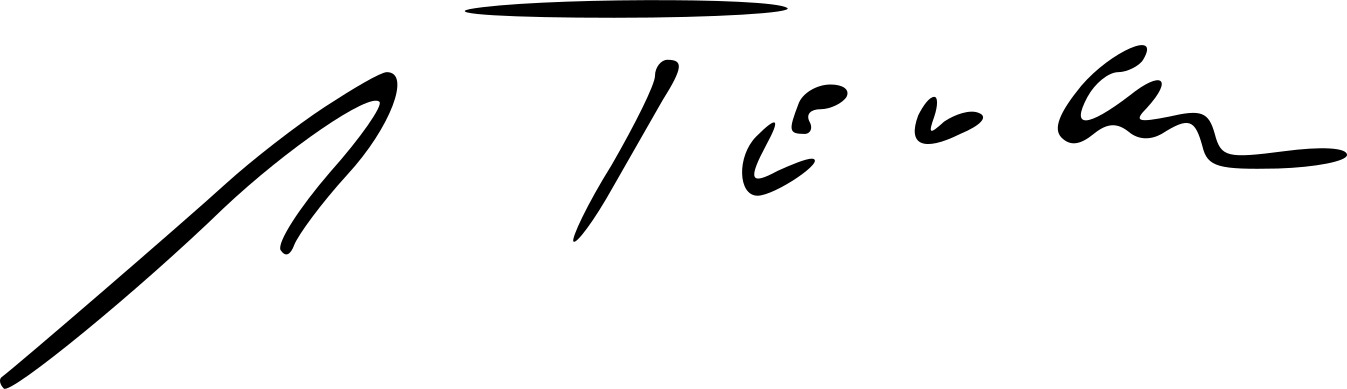
Signature of: antón tovar bobillo